Question: How is the history relevant to the case?
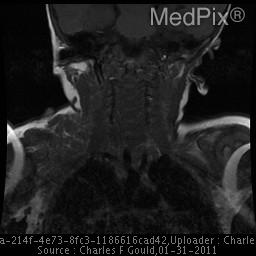
Answer: The patient's history of 15 month old baby girl with enlarging right supraclavicular / shoulder mass. is key in understanding the case.